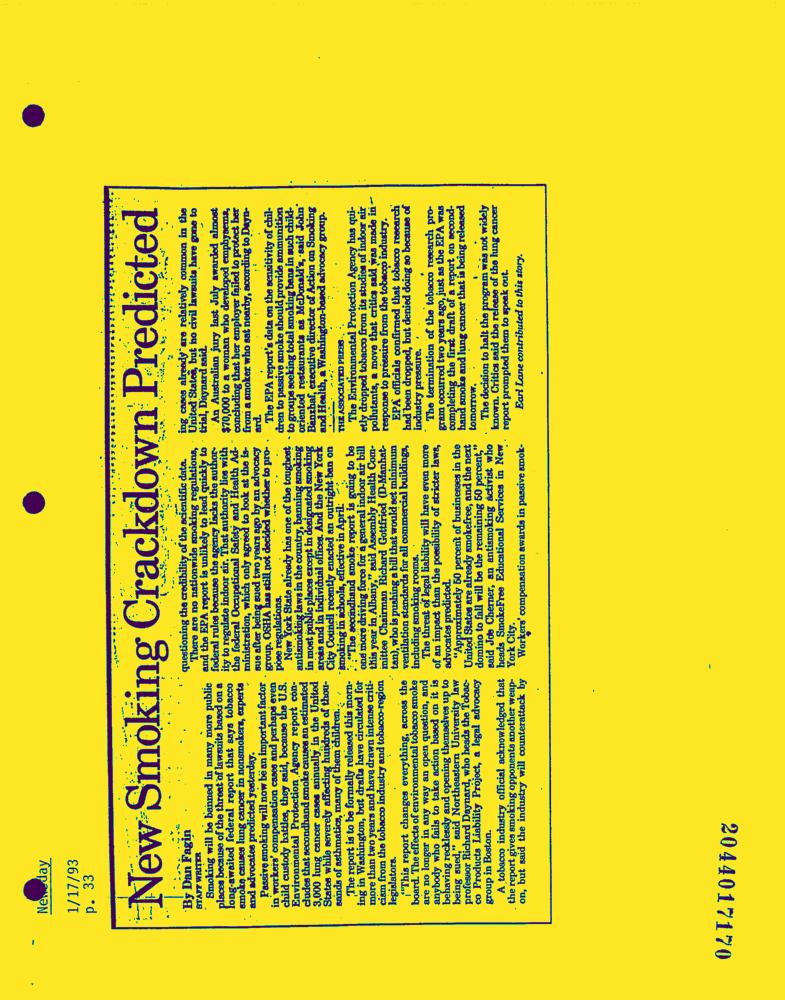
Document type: News-Article